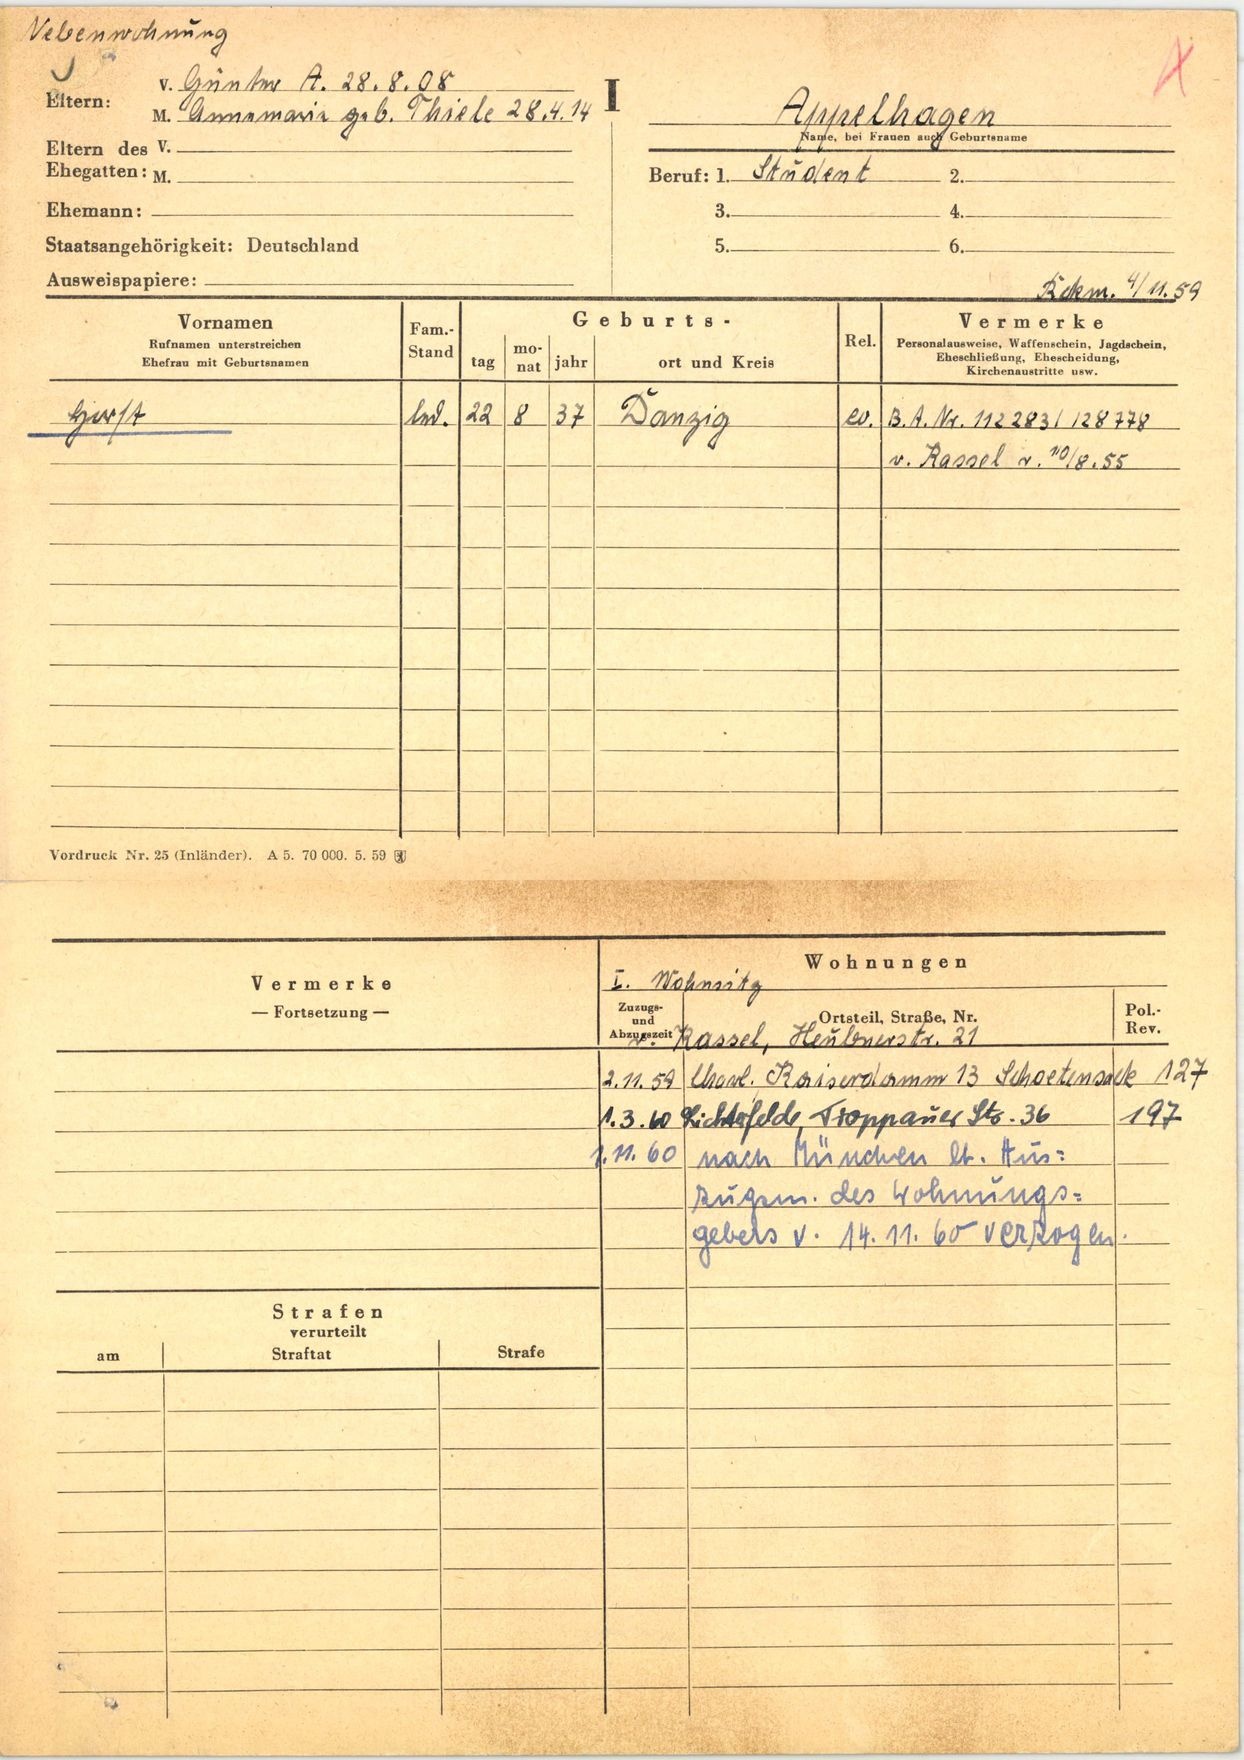
Appelhagen